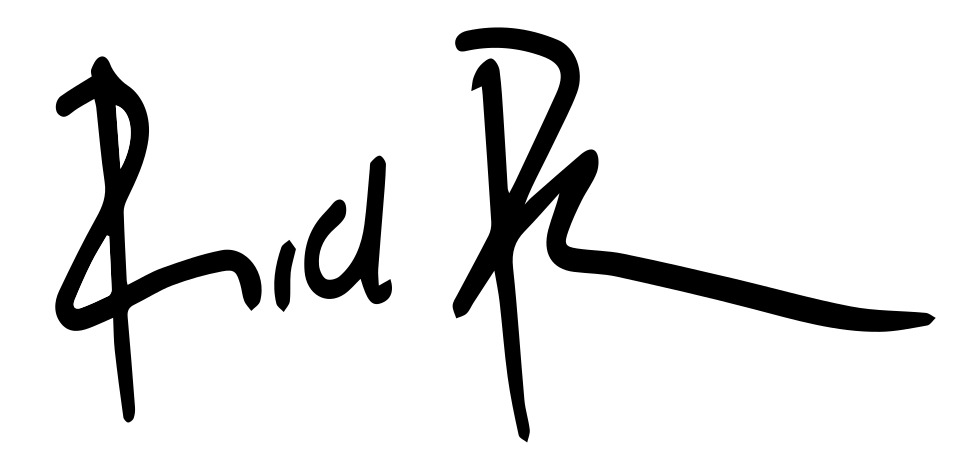
Signature of: rich the kid